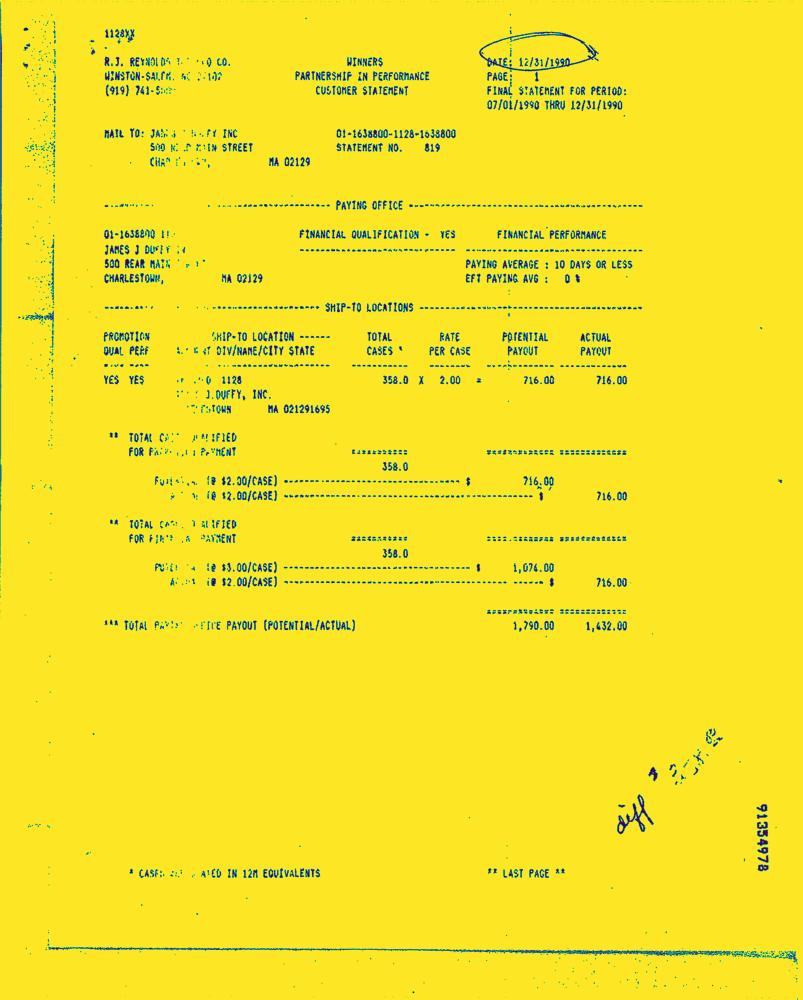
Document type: Invoice-Doc